Question: What do the imaging results show?
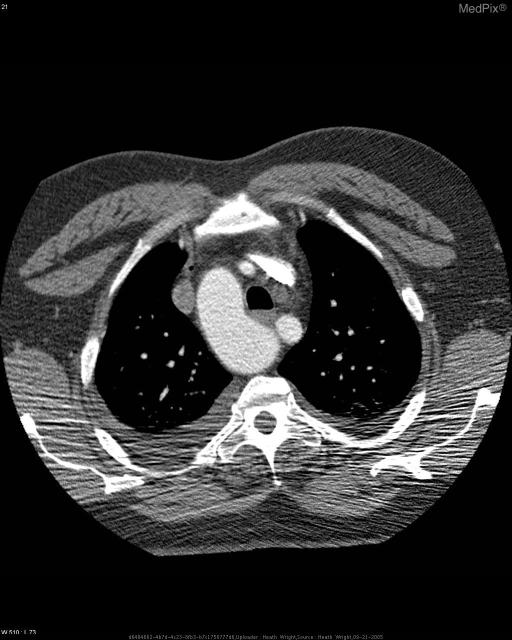
Answer: The imaging shows Right aortic arch with aberrant left subclavian artery Axial CT at through the aortic arch demonstrating separate left common carotid and left subclavian artery..